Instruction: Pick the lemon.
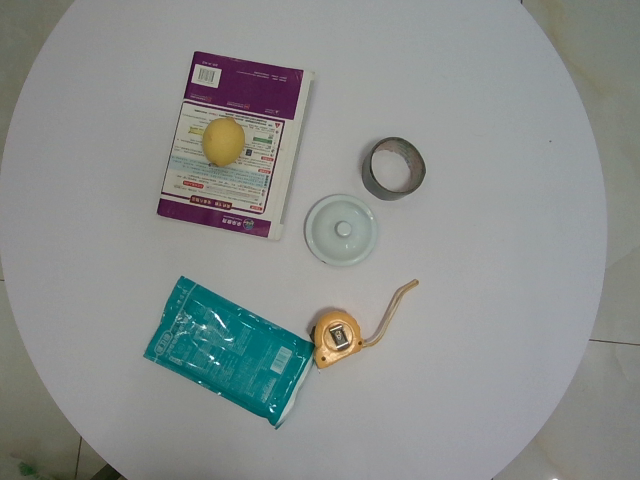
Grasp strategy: vertical